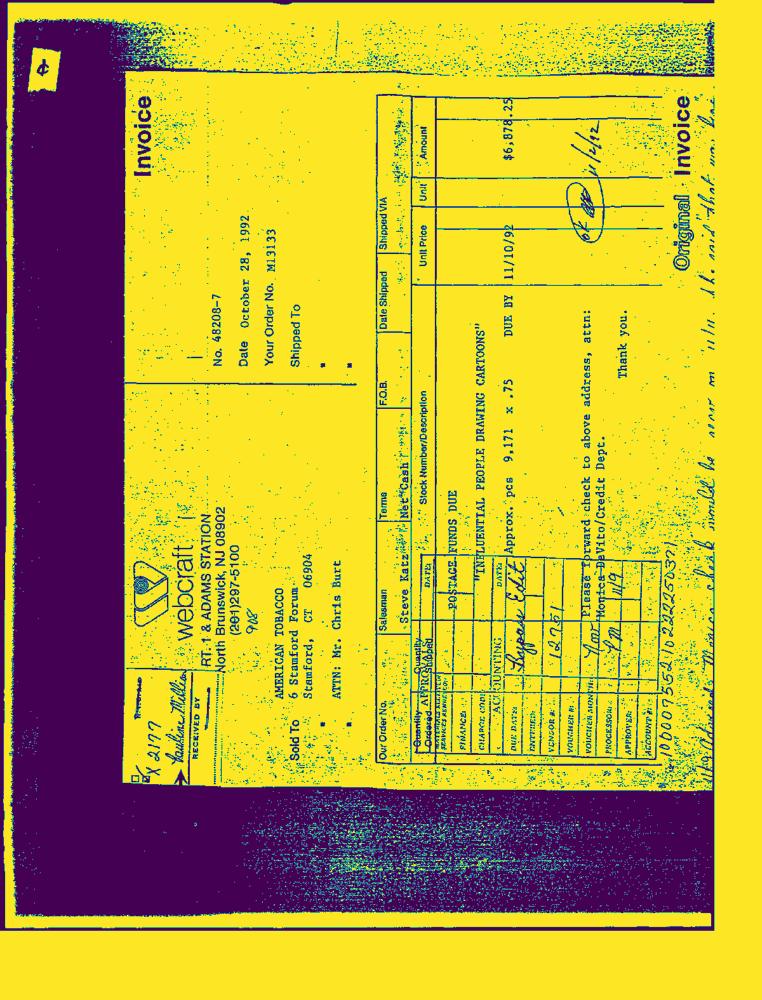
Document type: Invoice-Doc